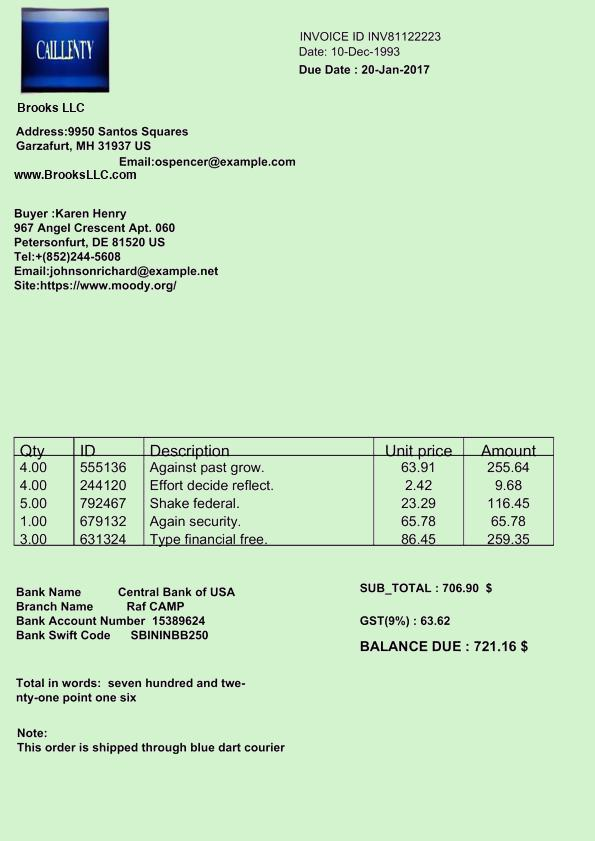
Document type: Invoice